Question: What are the imaging findings?
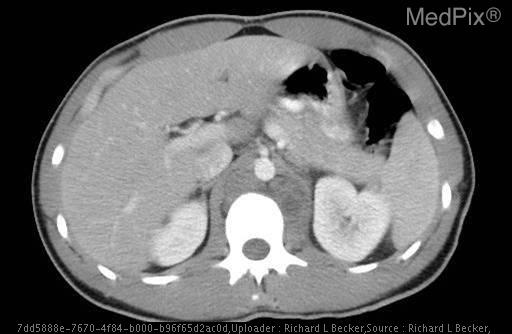
Answer: The imaging shows Testicle Ultrasound
•  Well-circumscribed, heterogeneously hypoechoic mass with mixed solid and cystic components, arising from the left testicle and confined within the tunica albuginea.

Abdominal CT
•  Bulky retroperitoneal and para-aortic lymphadenopathy.

Chest Film and CT
•  Supraclavicular and subcarinal adenopathy and multiple lung nodules.

All of these findings suggest a metastatic testicular cancer Retroperitoneal lymphadenopathy..